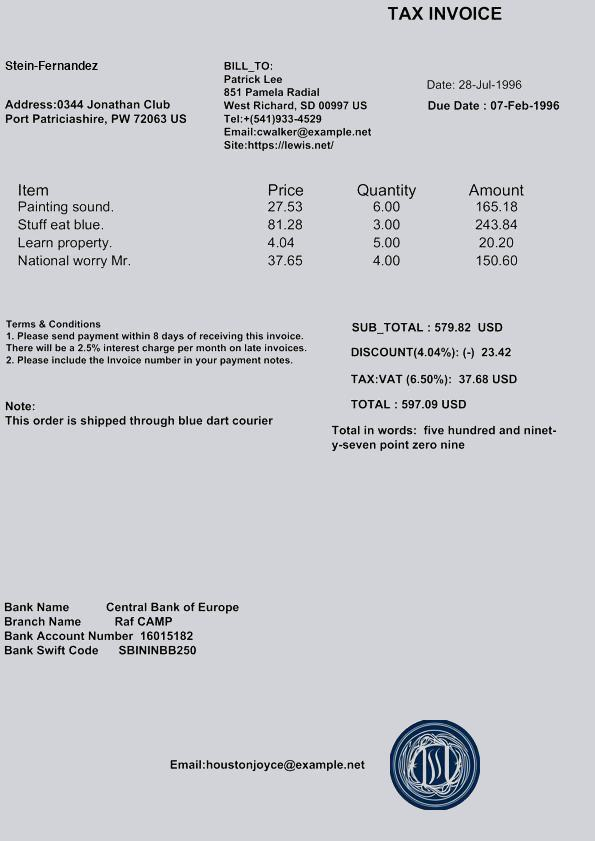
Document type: Invoice